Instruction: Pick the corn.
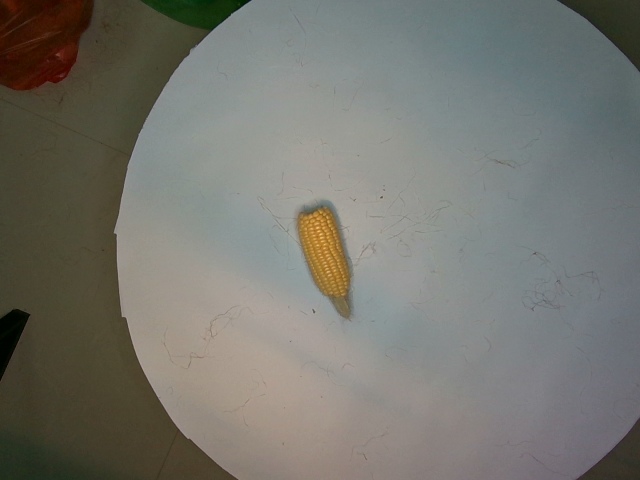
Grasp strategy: vertical